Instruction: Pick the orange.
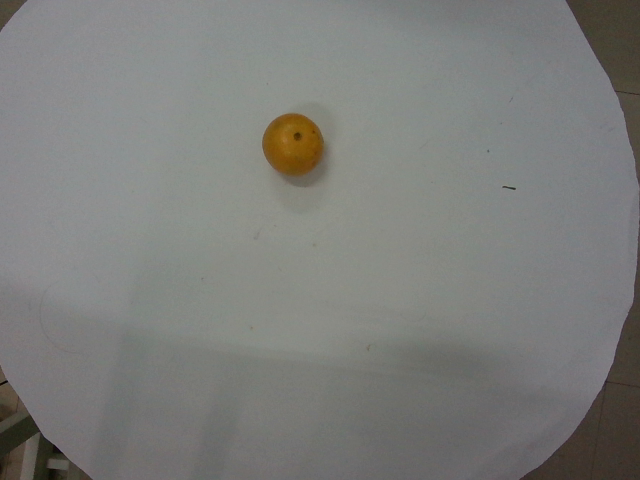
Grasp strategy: vertical